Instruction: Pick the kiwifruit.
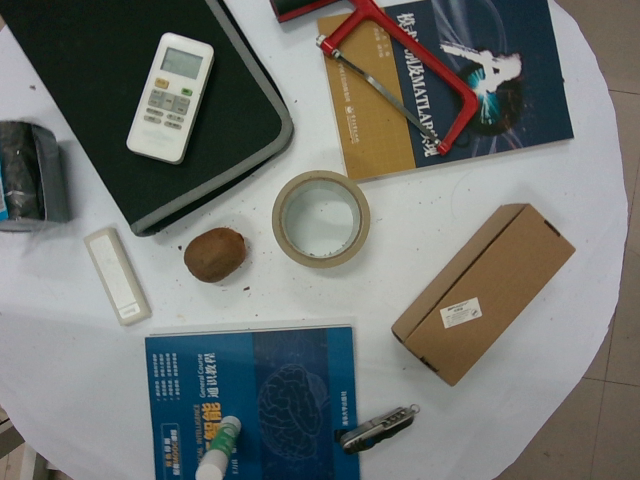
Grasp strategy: vertical